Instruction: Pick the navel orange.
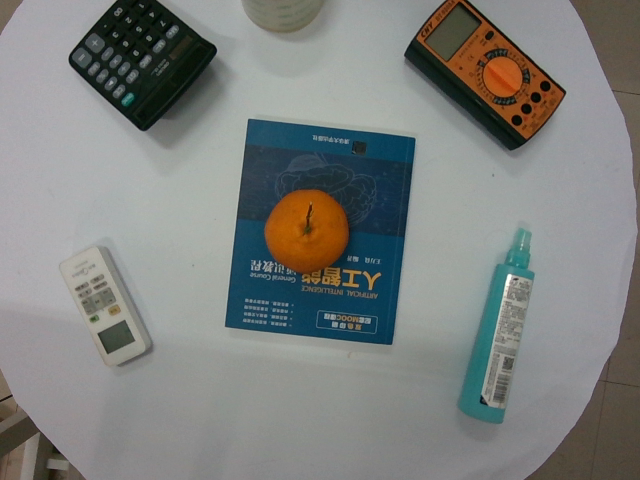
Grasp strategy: vertical